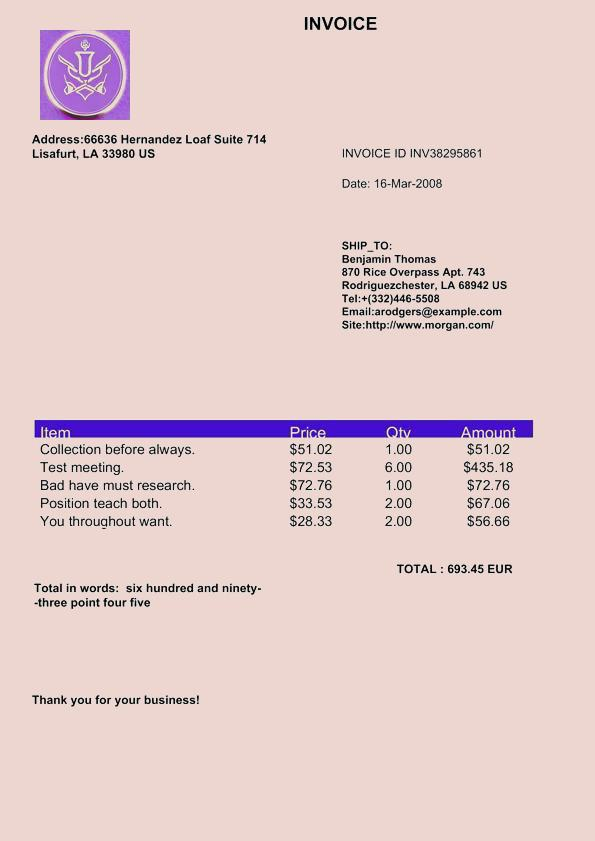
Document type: Invoice